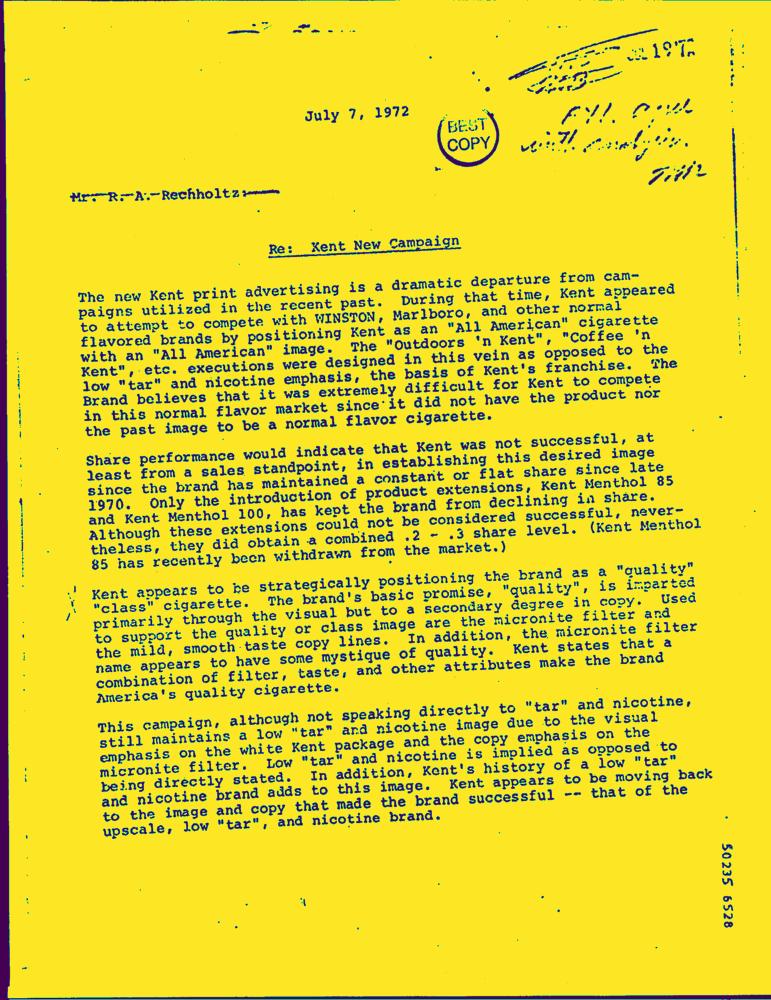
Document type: Letter-Doc